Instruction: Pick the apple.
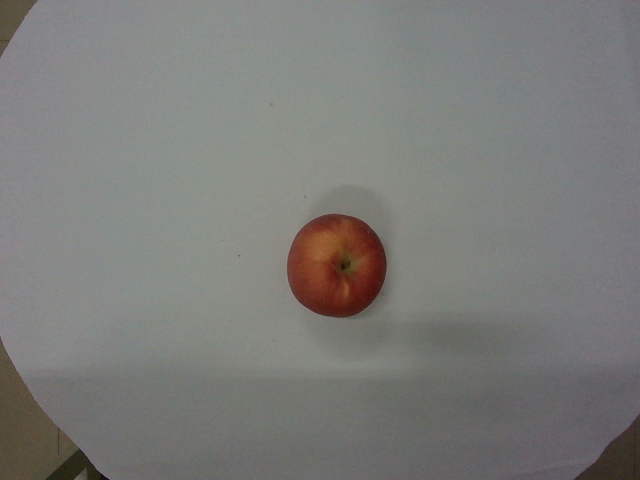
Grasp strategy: vertical